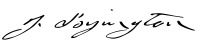
Signature of: john byington